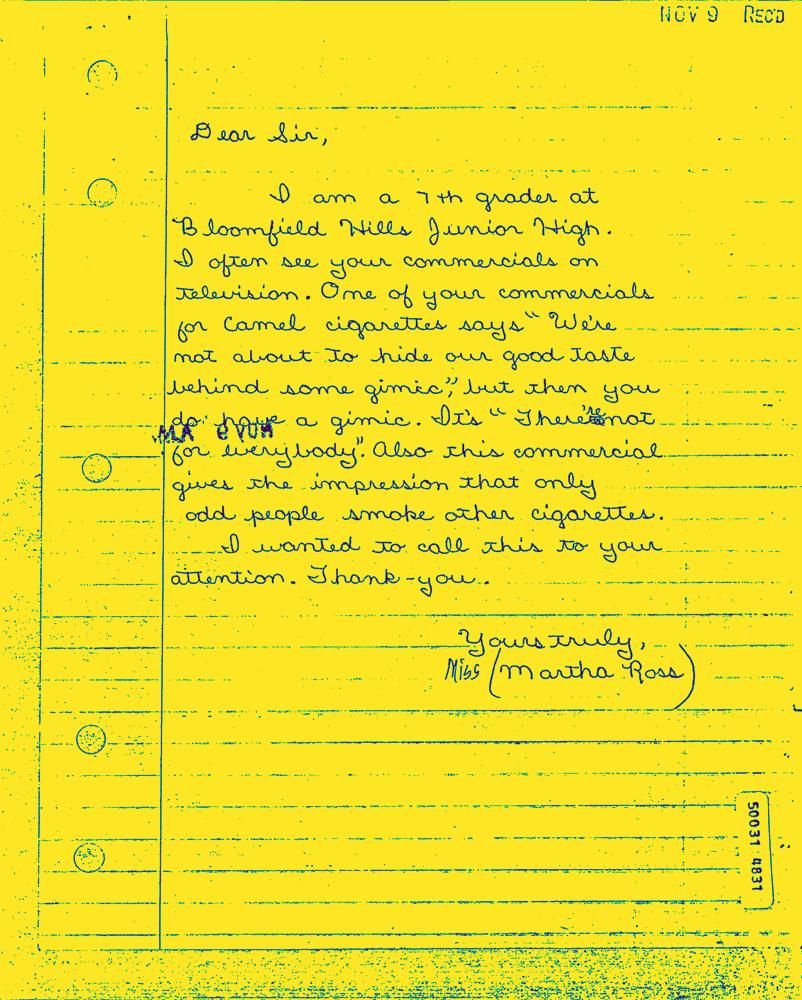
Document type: Hand-Written